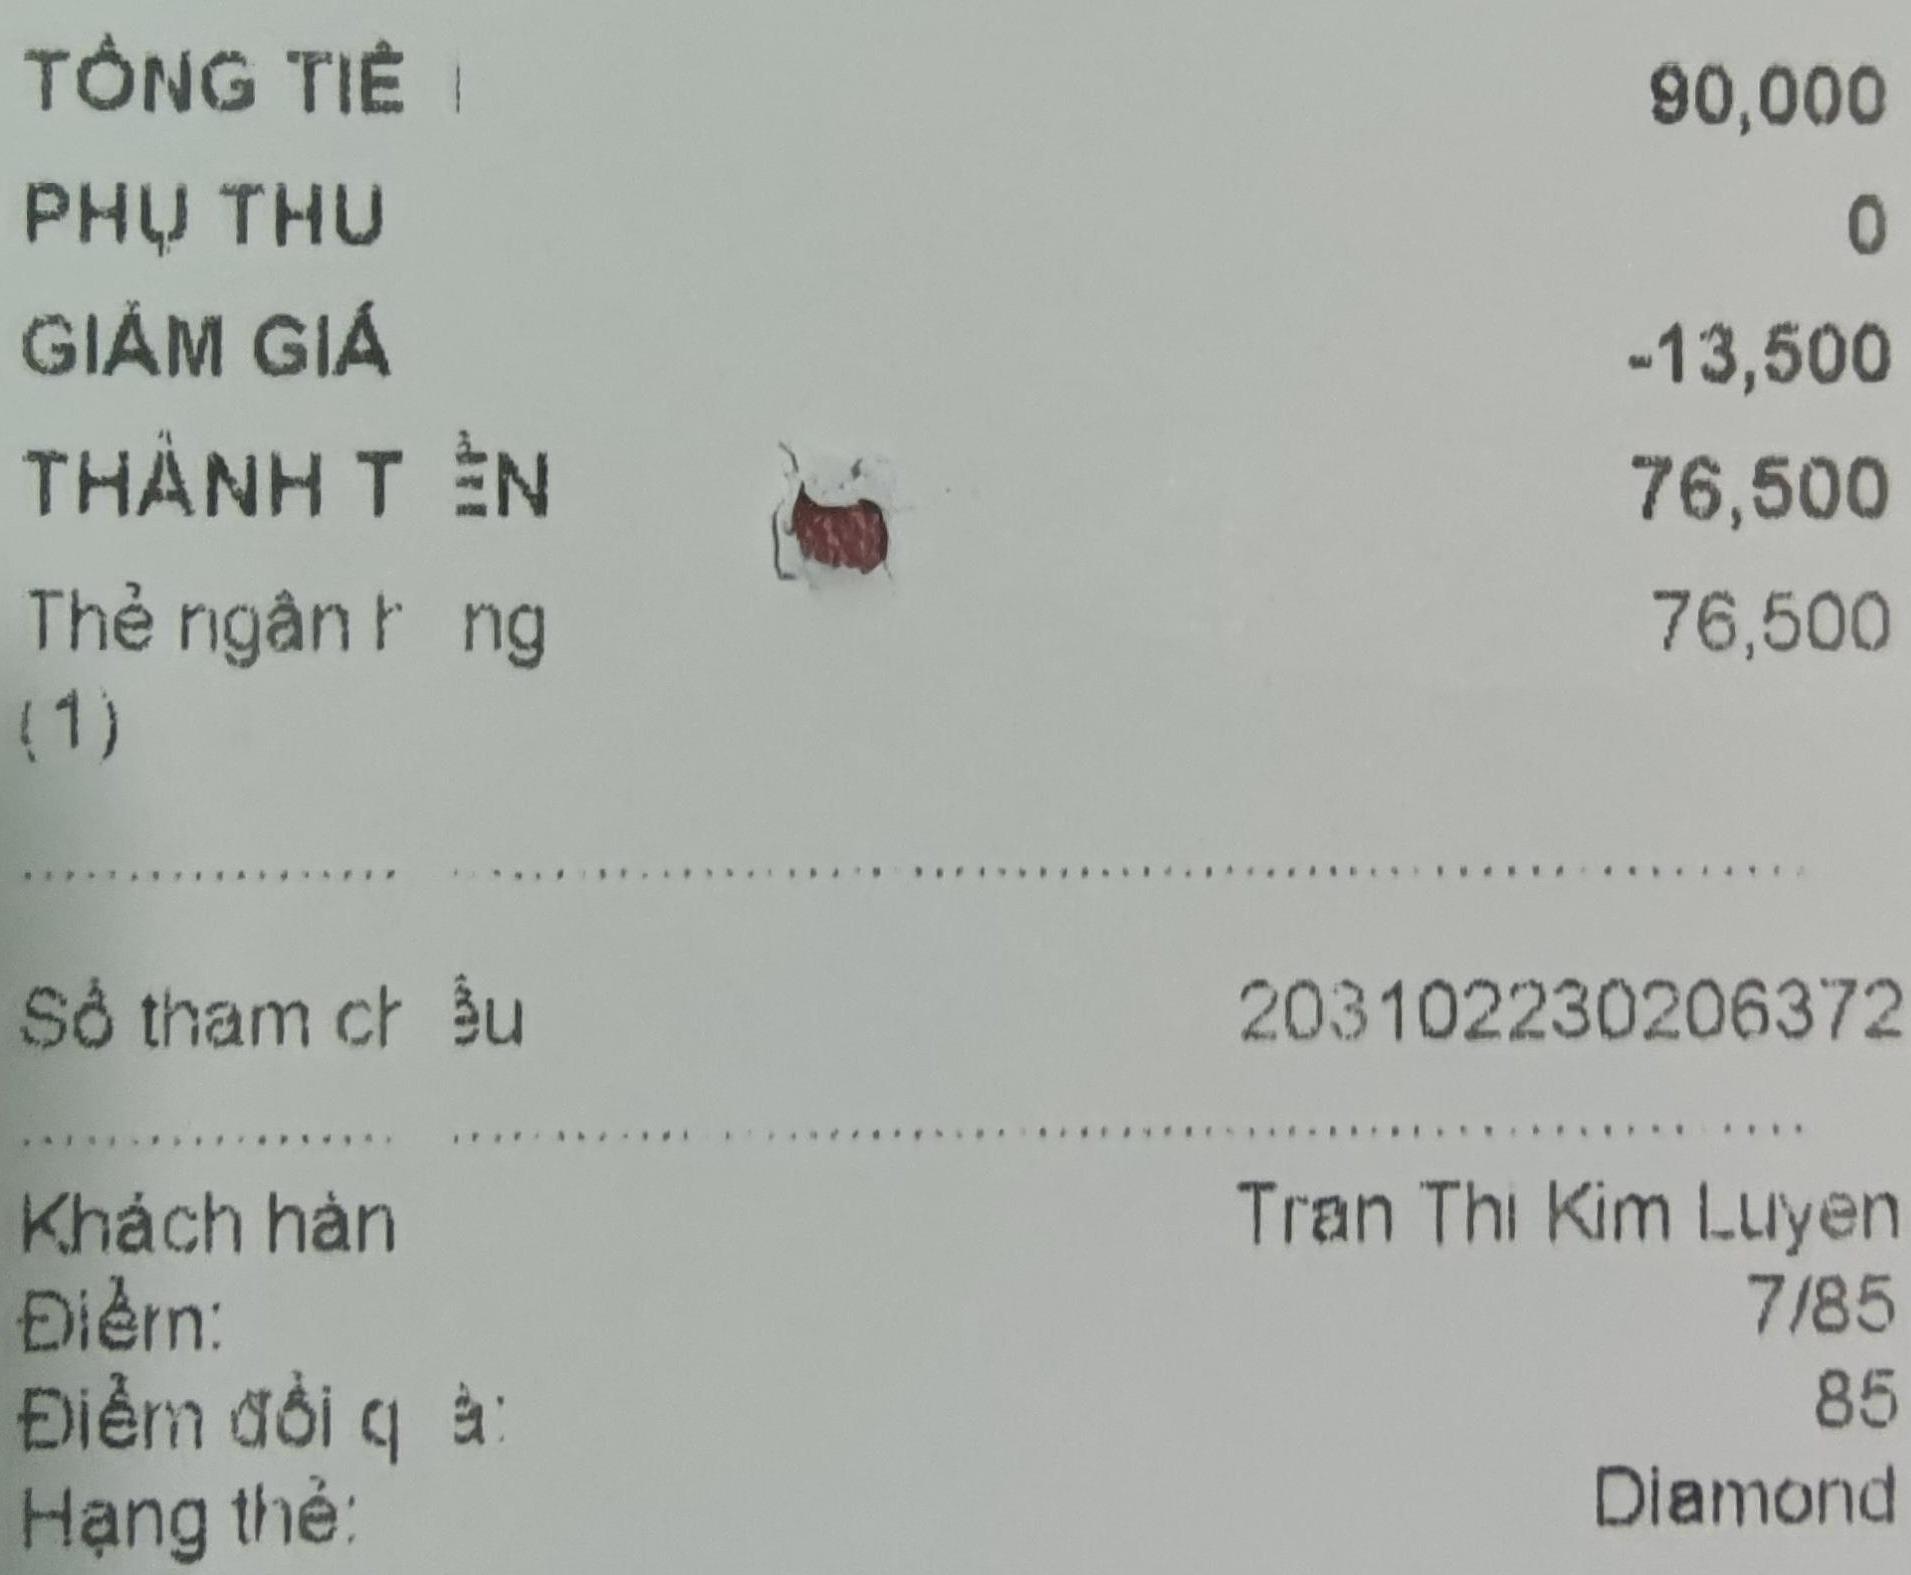
TỔNG TIỀN 90,000
PHỤ THU 0
GIẢM GIÁ -13,500
THÀNH TIỀN 76,500
Thẻ ngân hàng 76,500
(1)

Số tham chiếu 203102230206372

Khách hàng Tran Thi Kim Luyen
Điểm: 7/85
Điểm đổi quà: 85
Hạng thẻ: Diamond